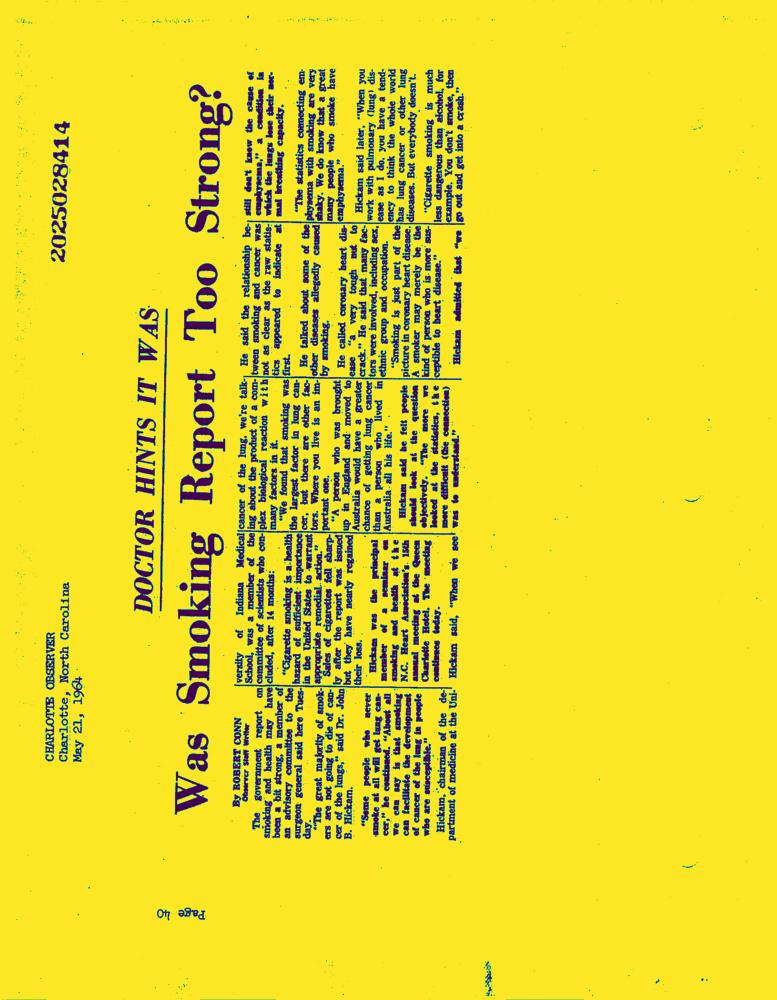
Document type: News-Article